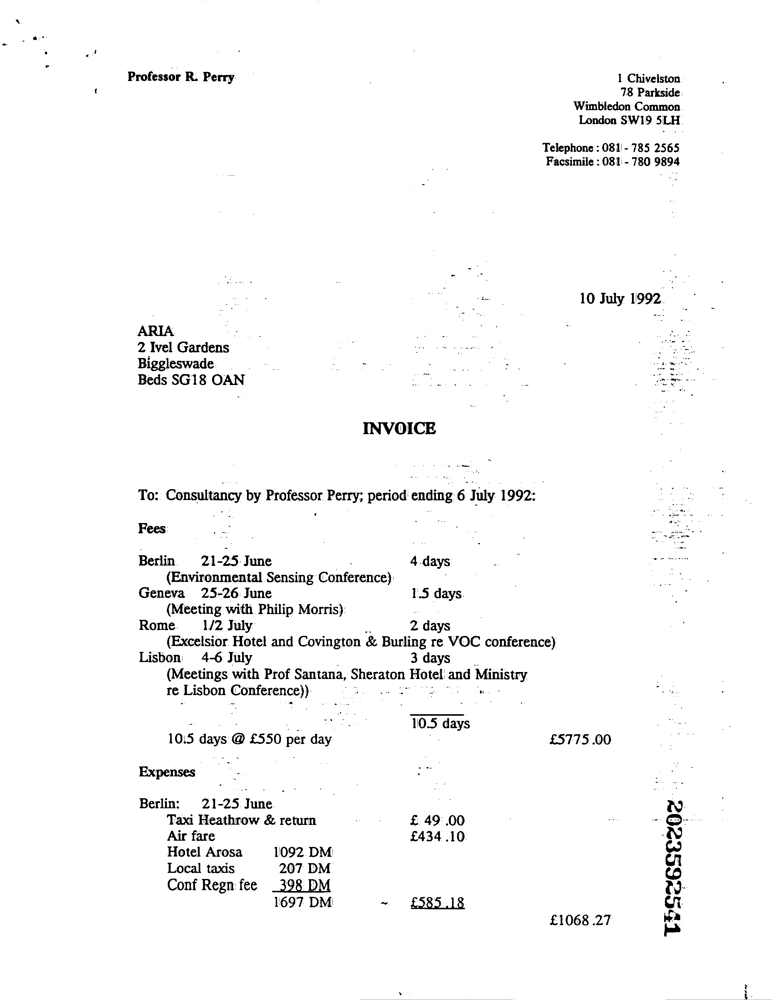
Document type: Invoice